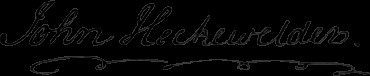
Signature of: john heckewelder